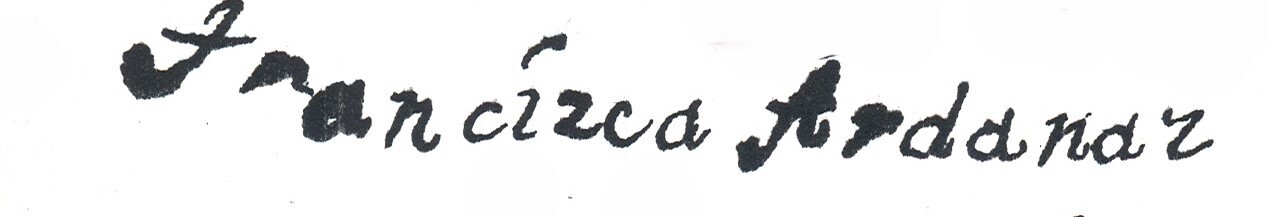
Signature of: francisca ardanaz